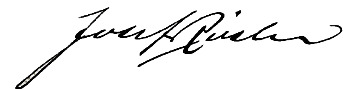
Signature of: josef rösler